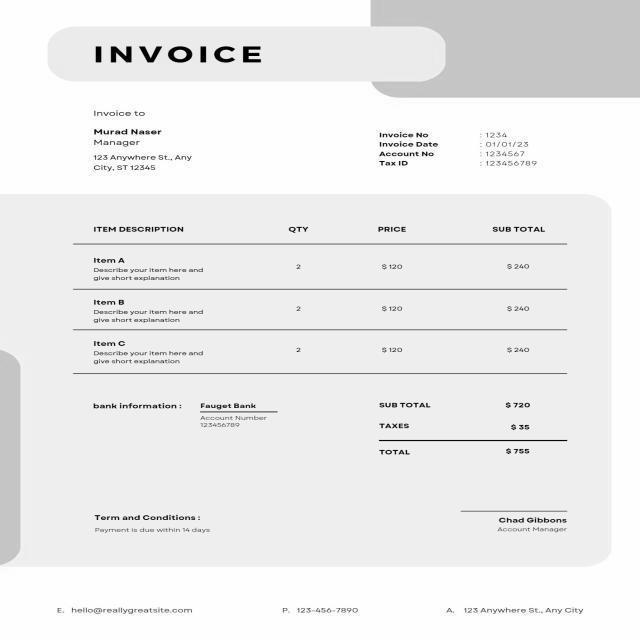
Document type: Invoice